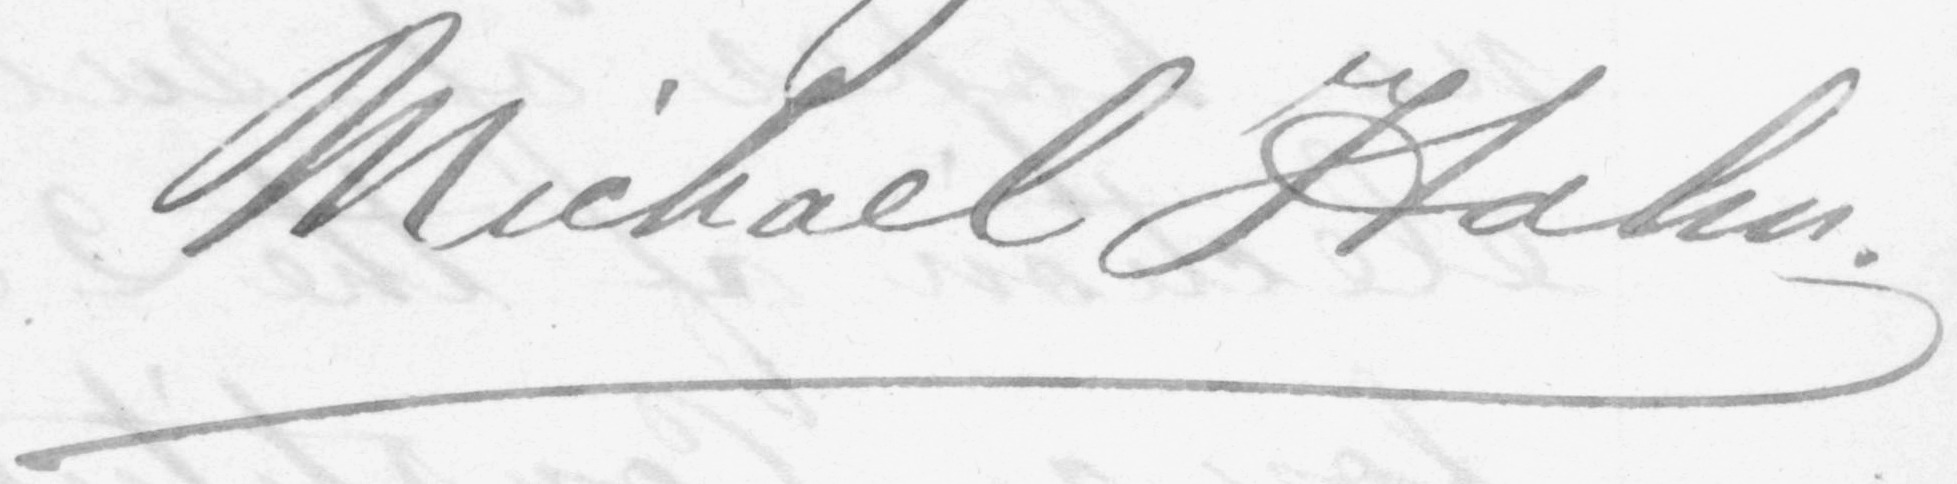
Signature of: michael hahn